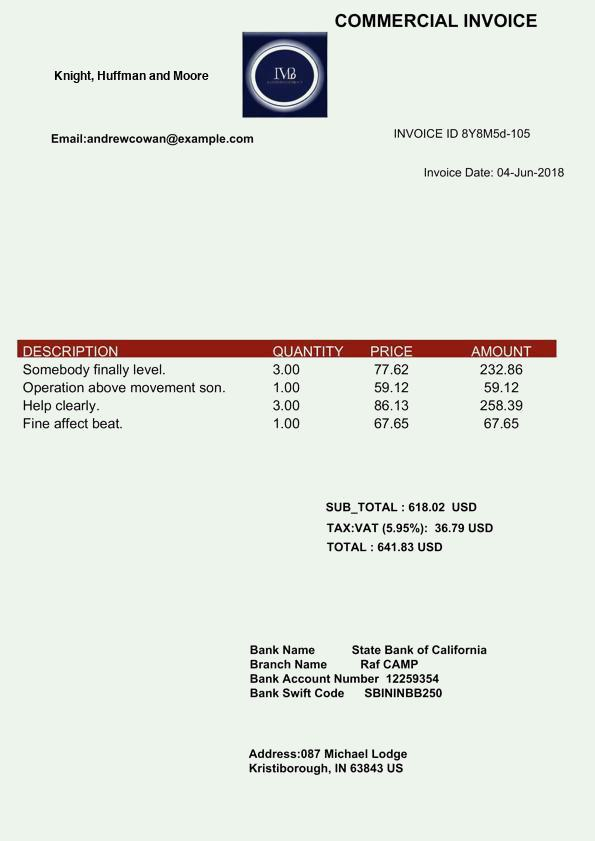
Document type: Invoice